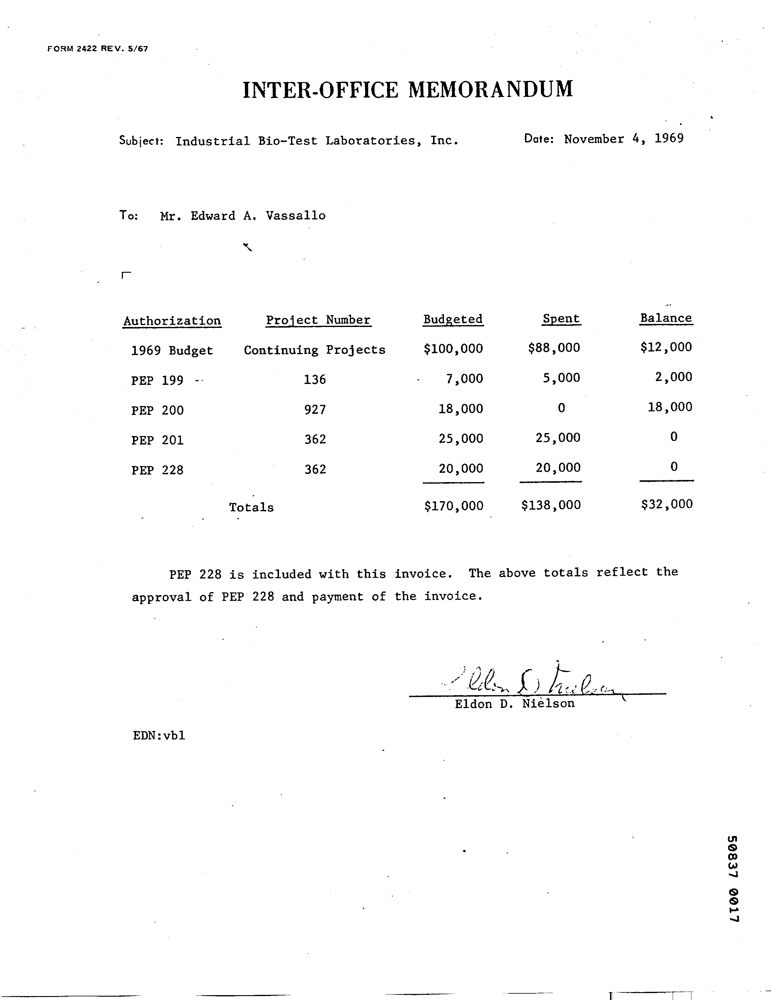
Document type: Invoice